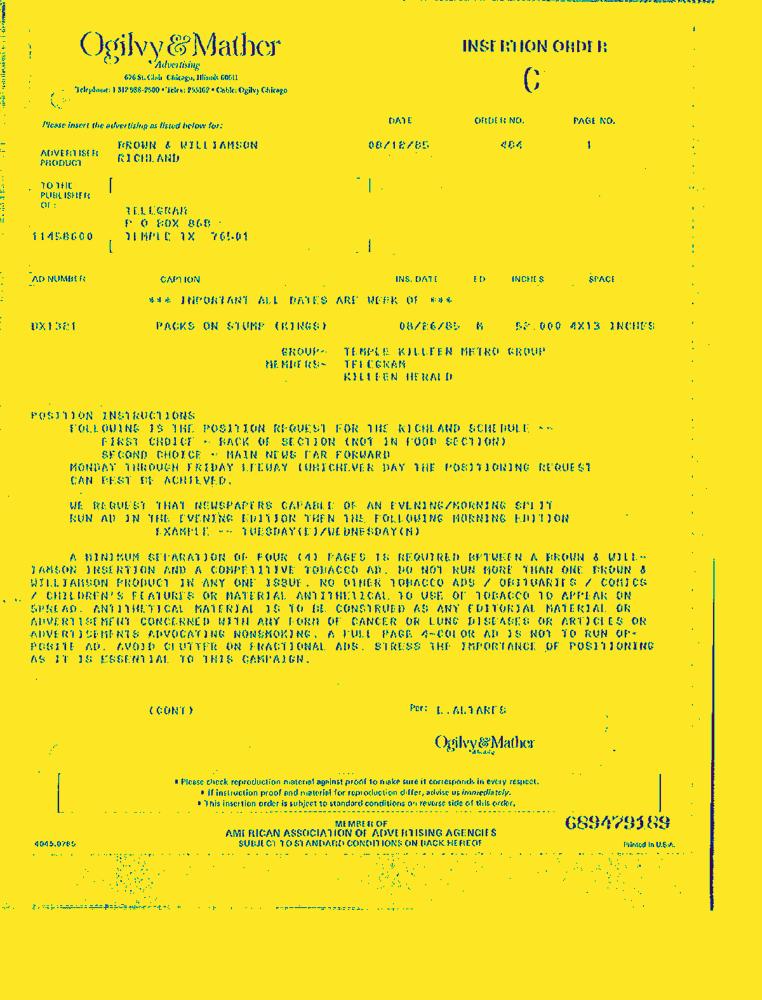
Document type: Letter-Doc